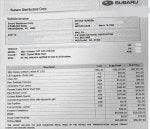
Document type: Invoice